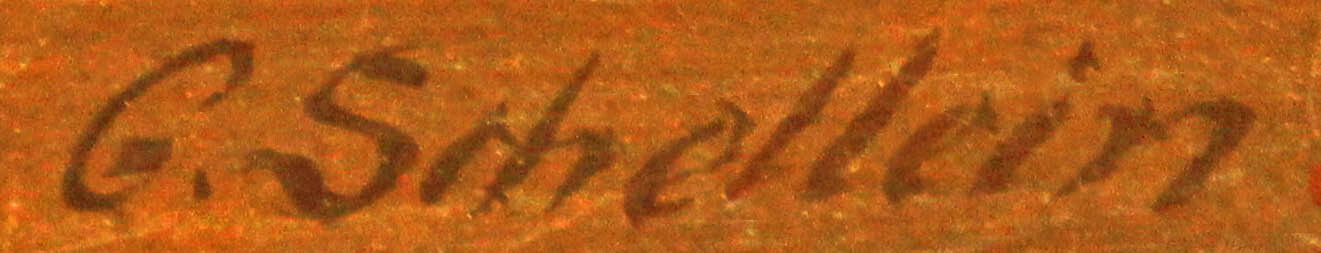
Signature of: karl schellein